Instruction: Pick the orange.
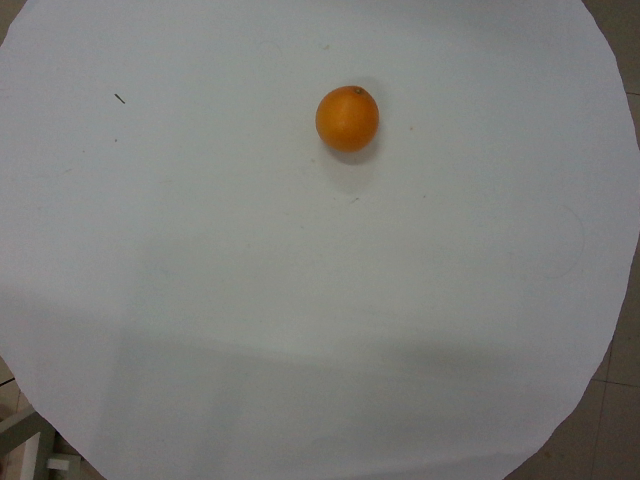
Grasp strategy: vertical